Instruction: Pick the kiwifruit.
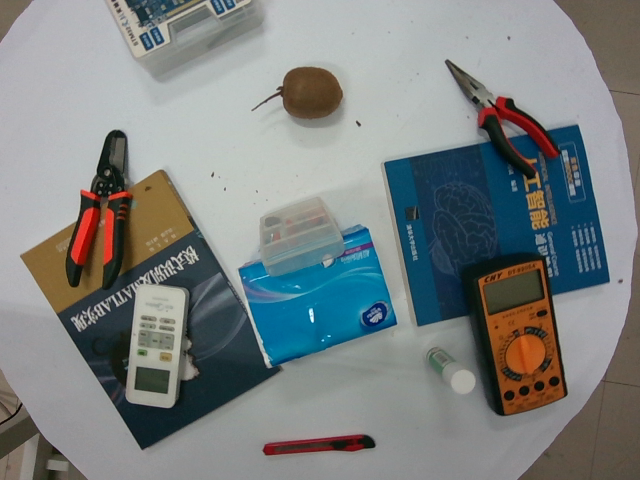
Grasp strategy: vertical